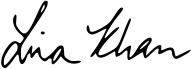
Signature of: lina m khan